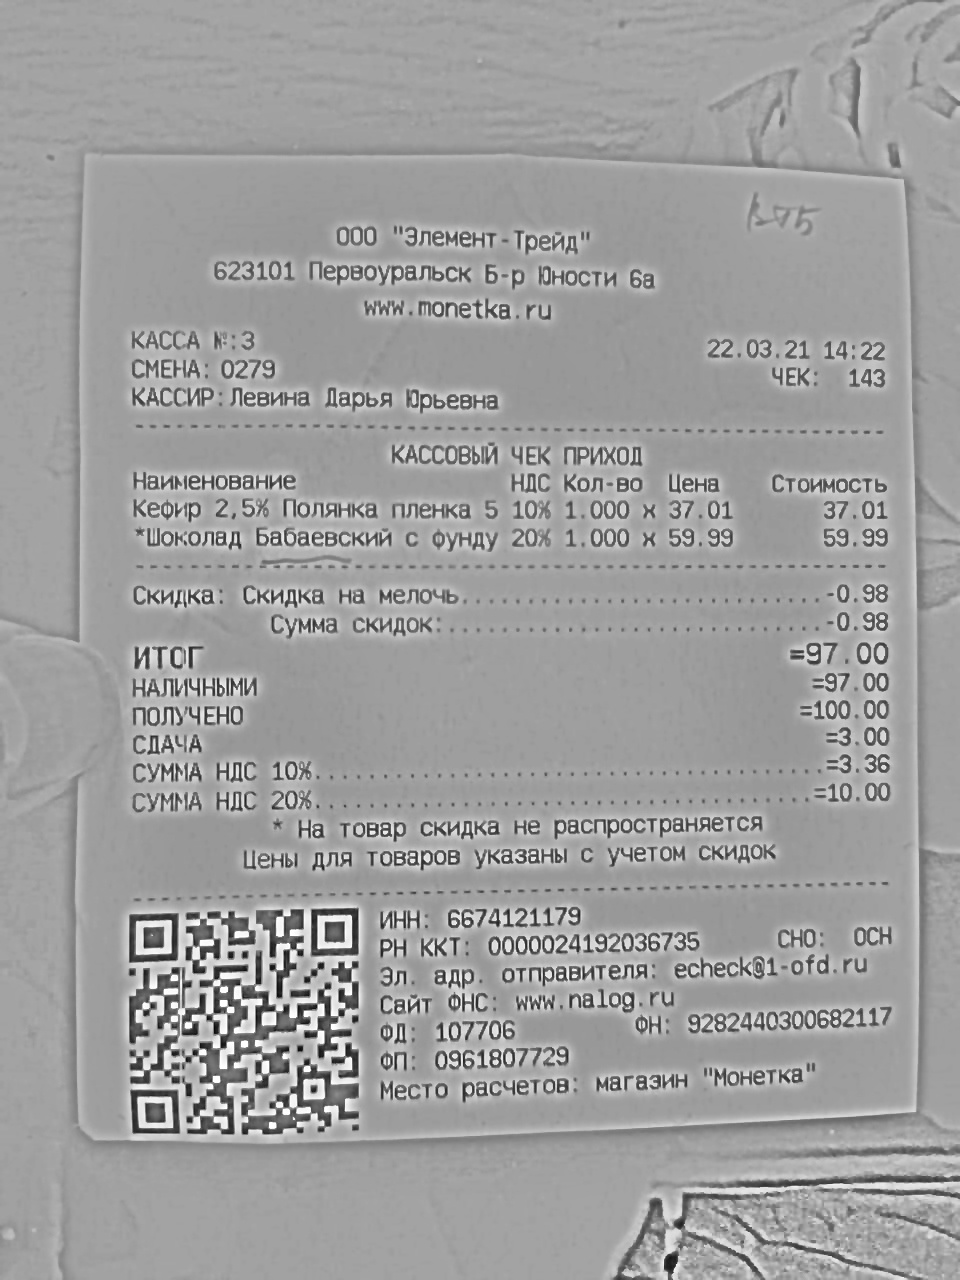
Продавец: ООО "Элемент-Трейд"
ИНН: 6674121179
Дата: 22.03.21
Товары: Кефир 2,5% Полянка пленка 5; *Шоколад Бабаевский с фунду
Количество: 1.000; 1.000
Цена: 37.01; 59.99
Сумма: 37.01; 59.99
Итого: 97.00